Question: How is the property described in the document?
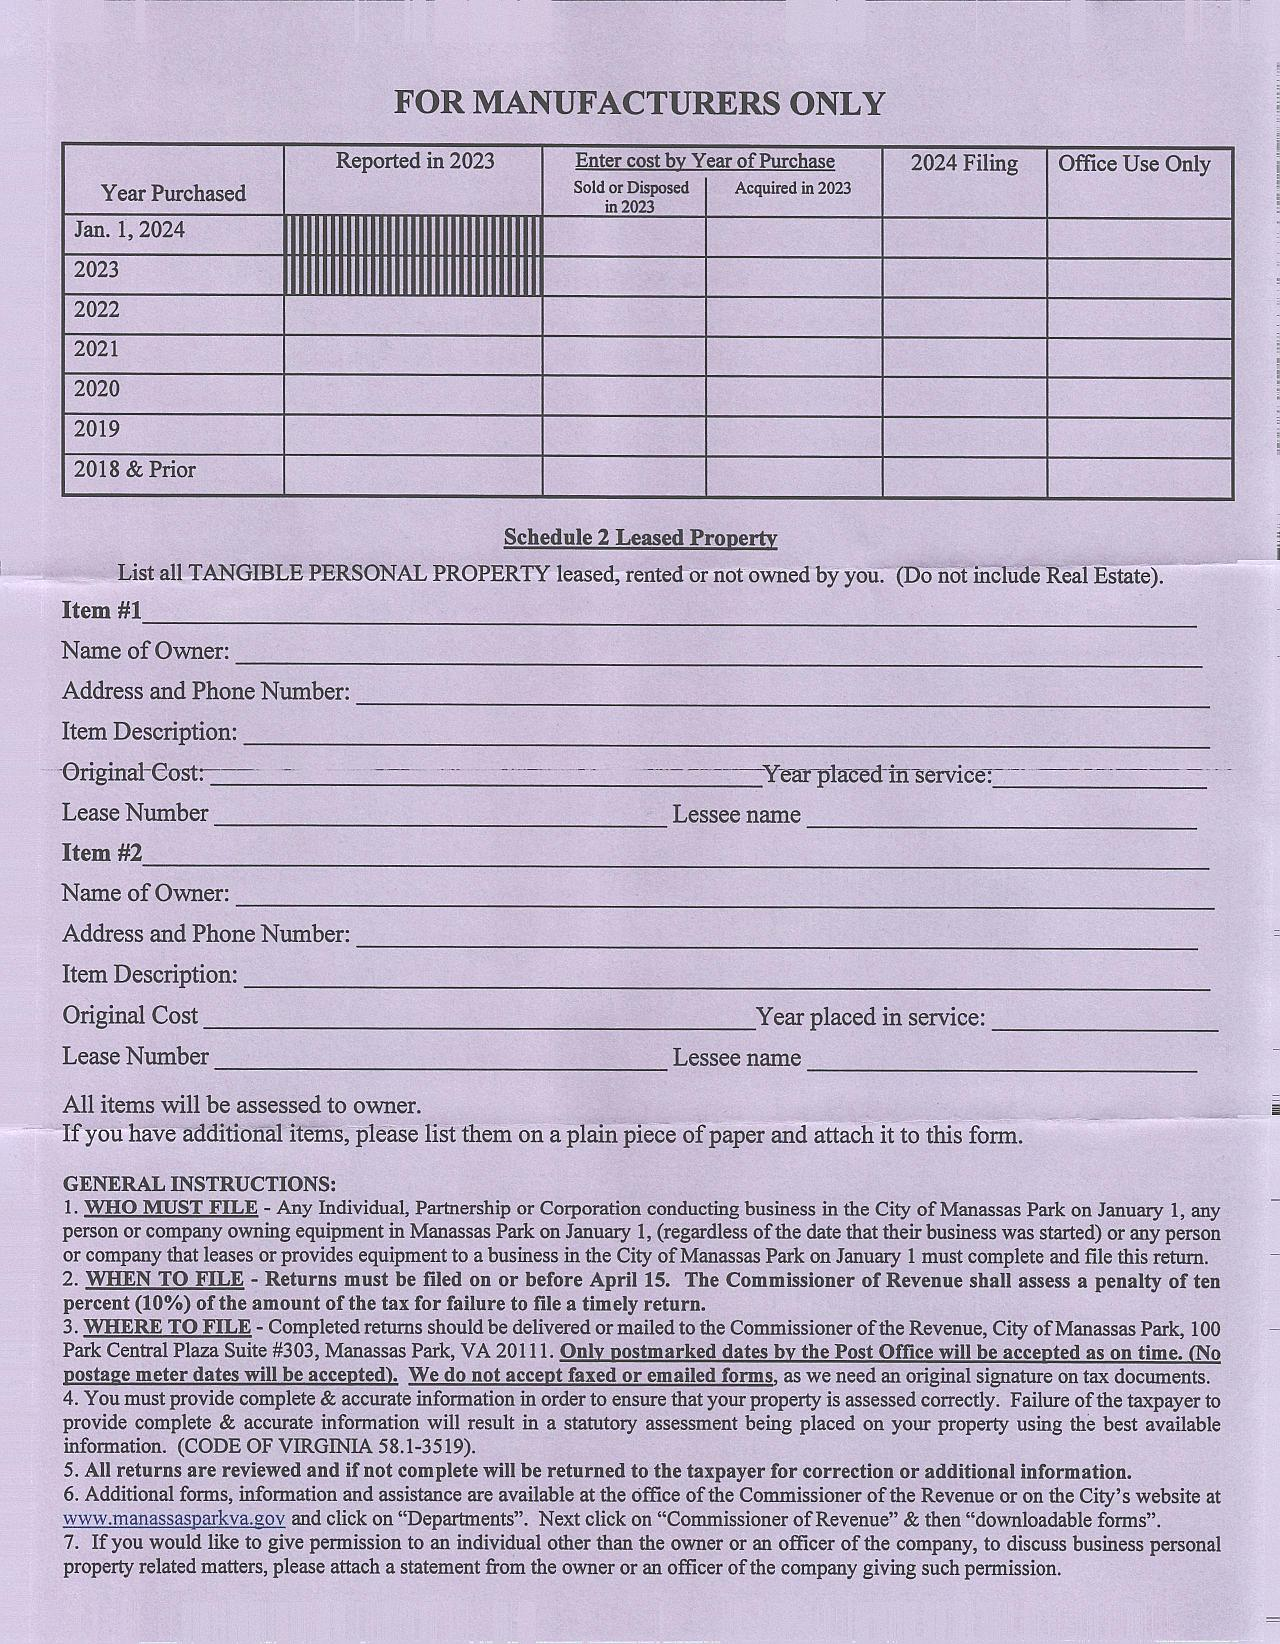
Answer: "List all TANGIBLE PERSONAL PROPERTY leased, rented or not owned by you. (Do not include Real Estate)."